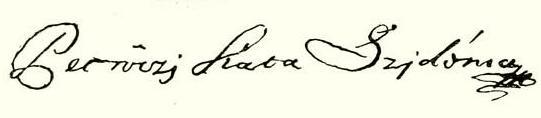
Signature of: kata szidónia petrőczy